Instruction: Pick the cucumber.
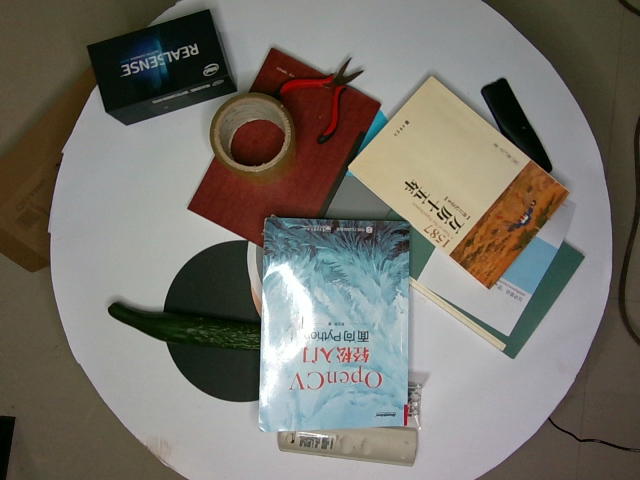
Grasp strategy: vertical